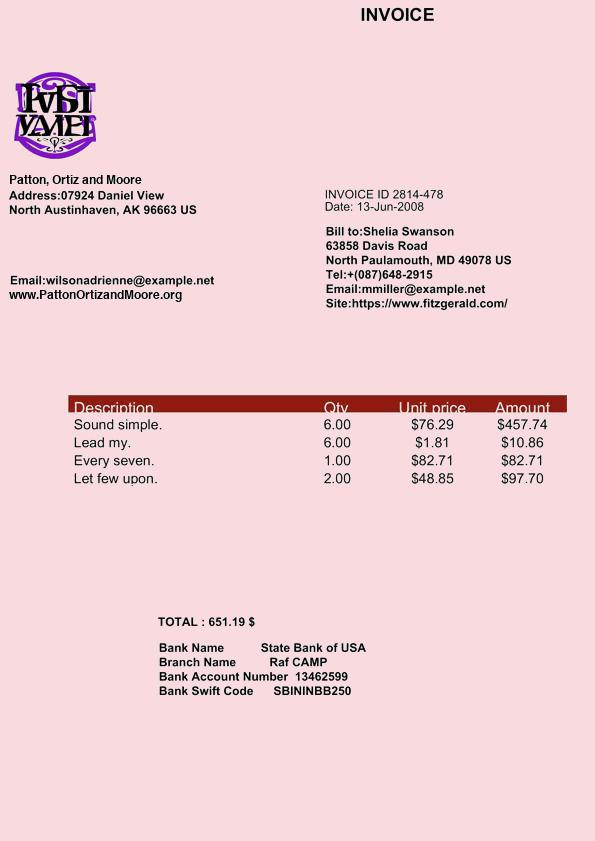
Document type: Invoice